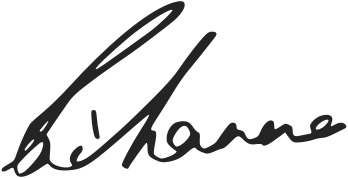
Signature of: rihanna